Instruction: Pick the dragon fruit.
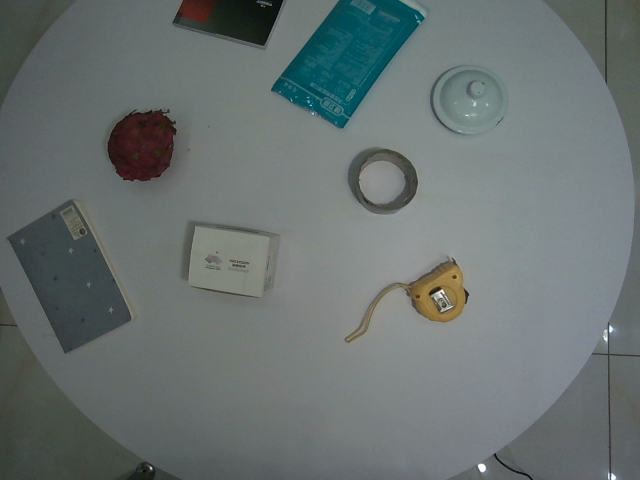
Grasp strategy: vertical